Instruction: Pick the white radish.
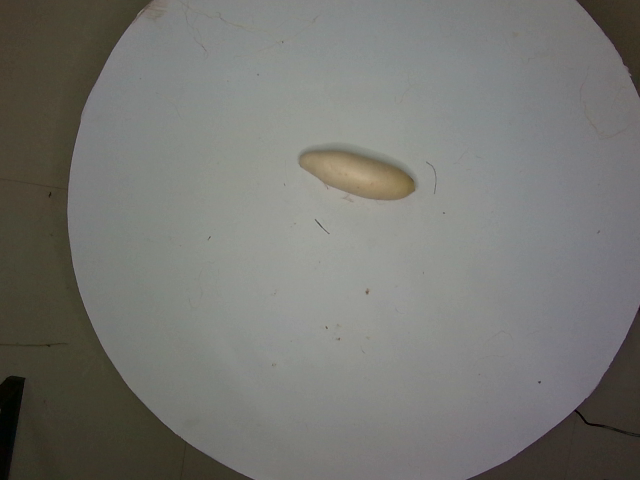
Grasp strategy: vertical